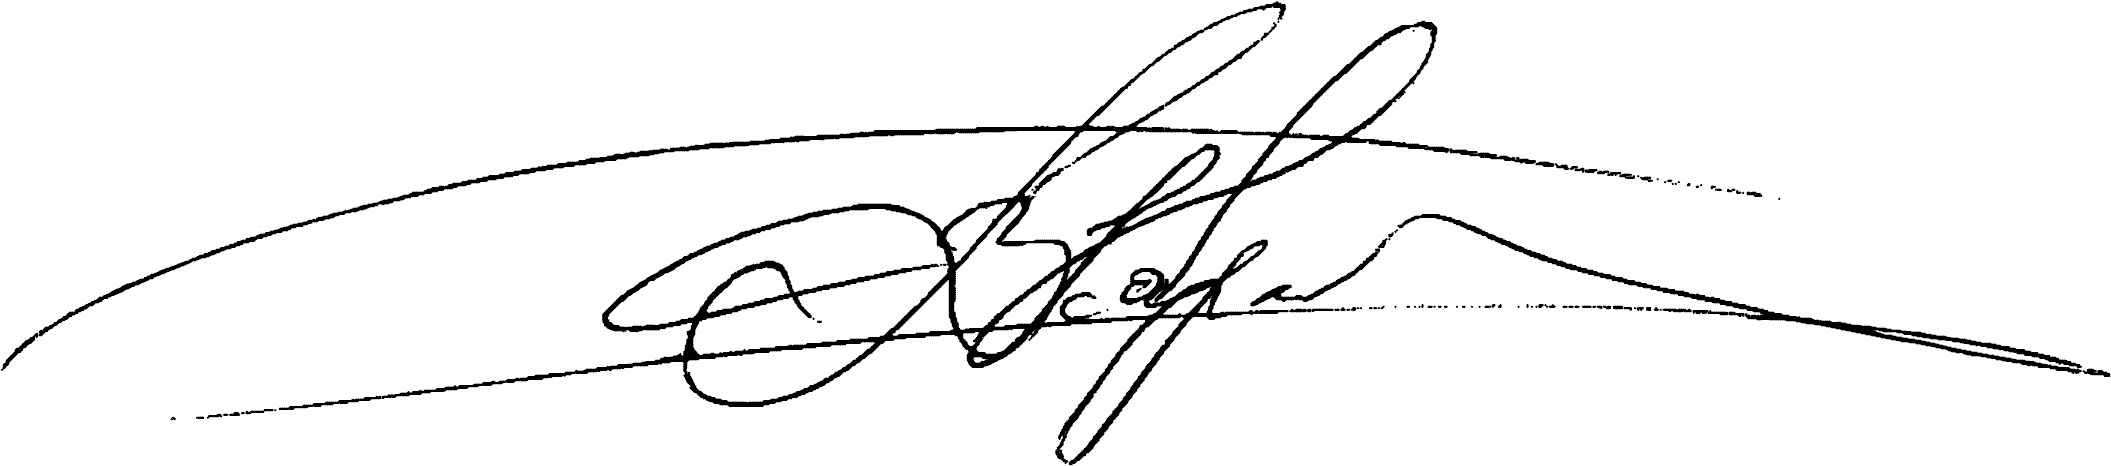
Signature of: valeriy karpuntsov